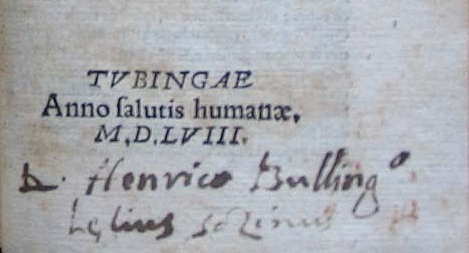
Signature of: lelio sozzini